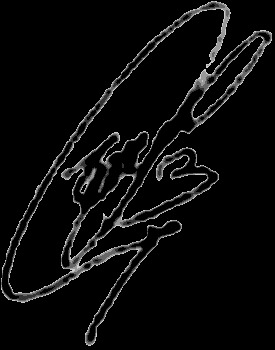
Signature of: stepan kubiv